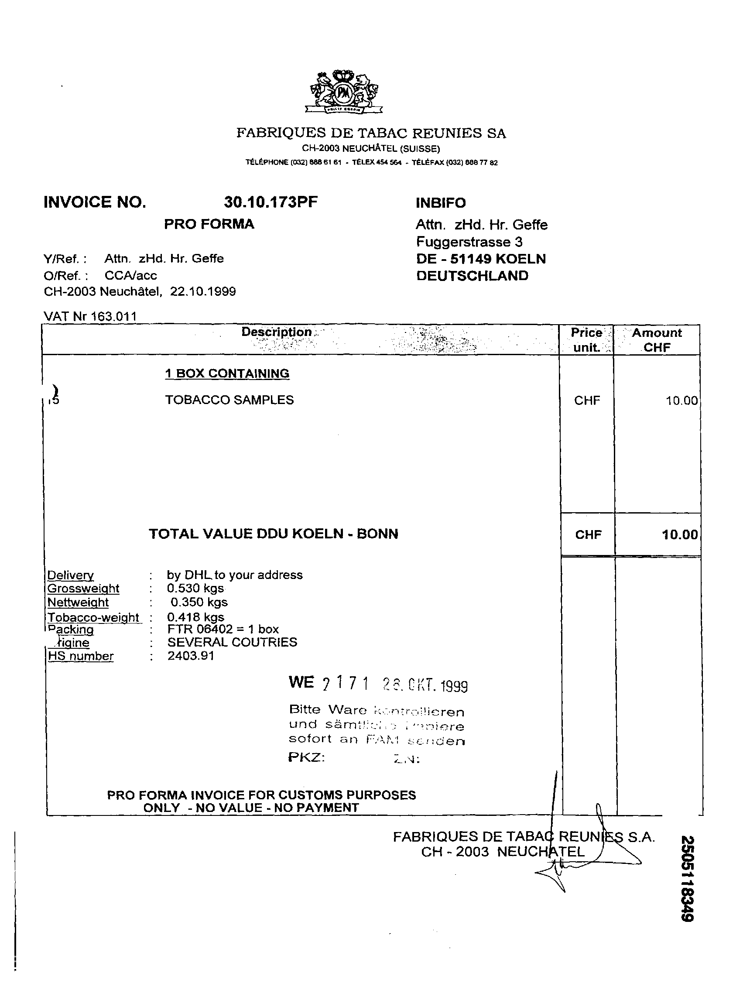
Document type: Invoice